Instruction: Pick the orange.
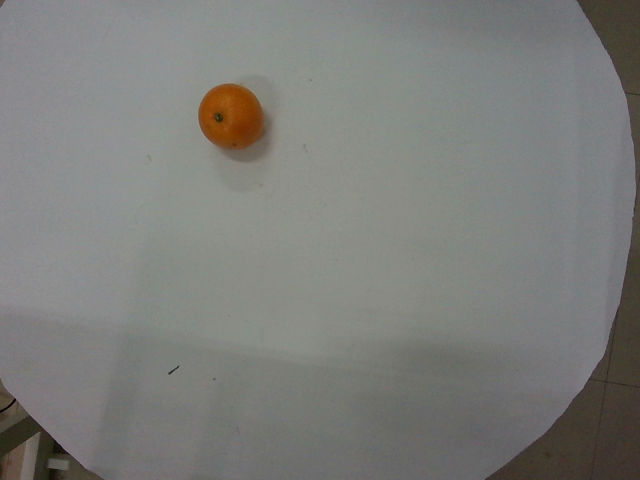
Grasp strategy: vertical